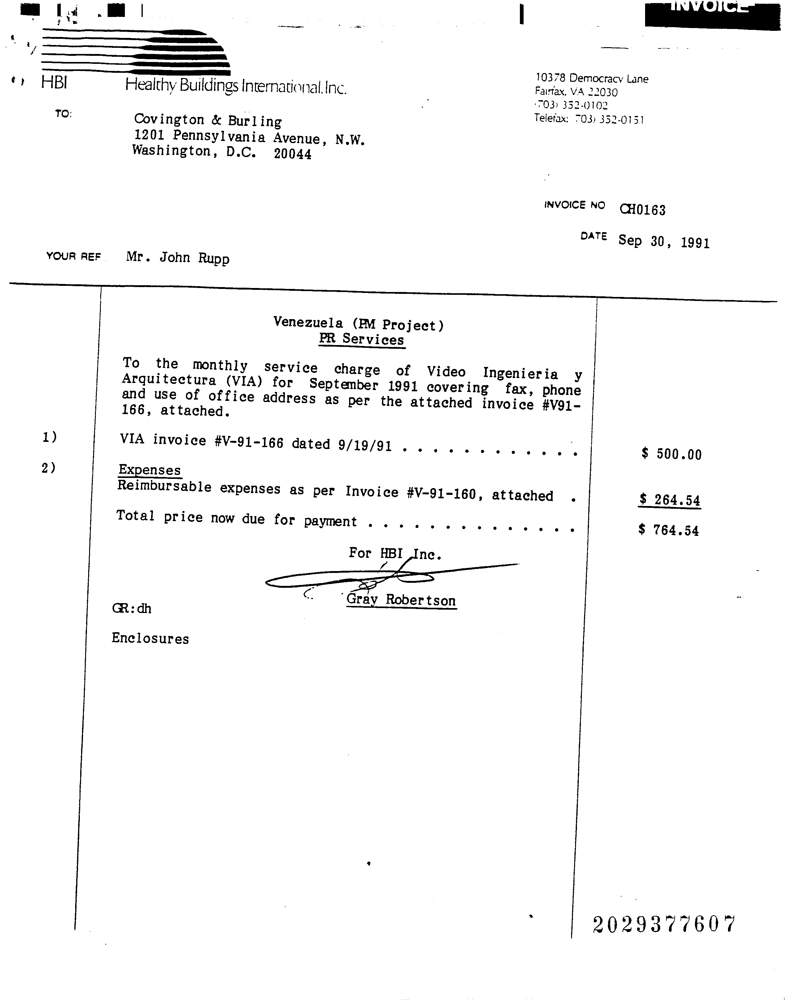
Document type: Invoice